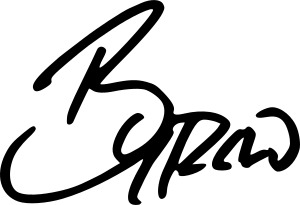
Signature of: byron howard